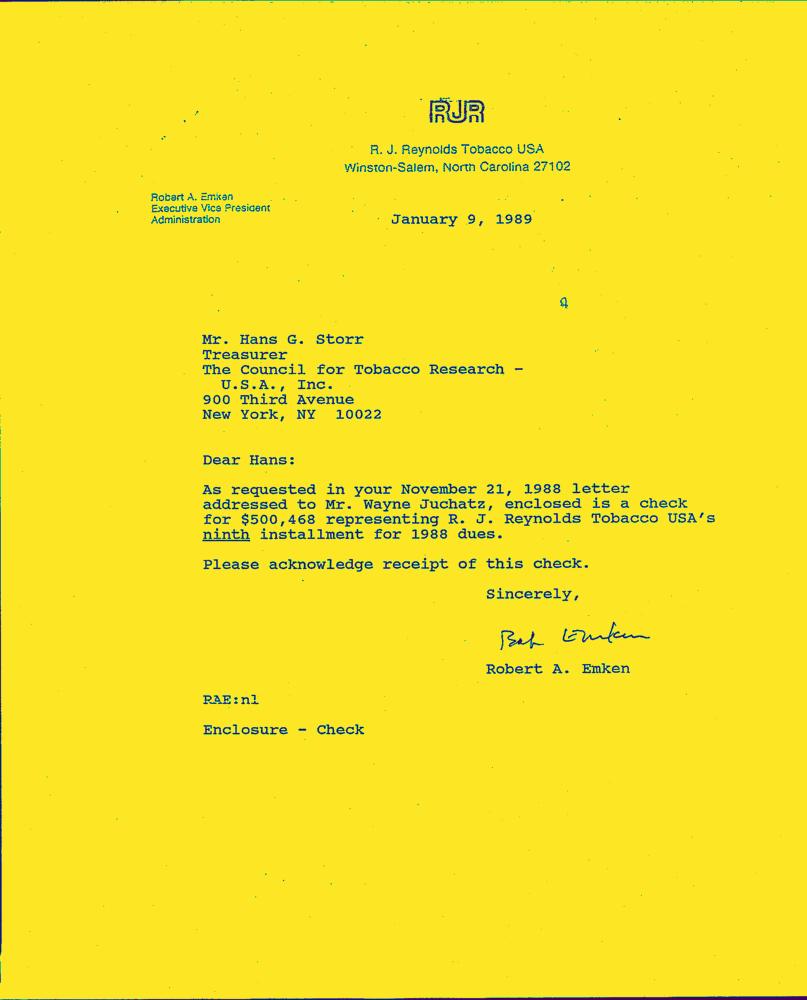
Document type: Letter-Doc